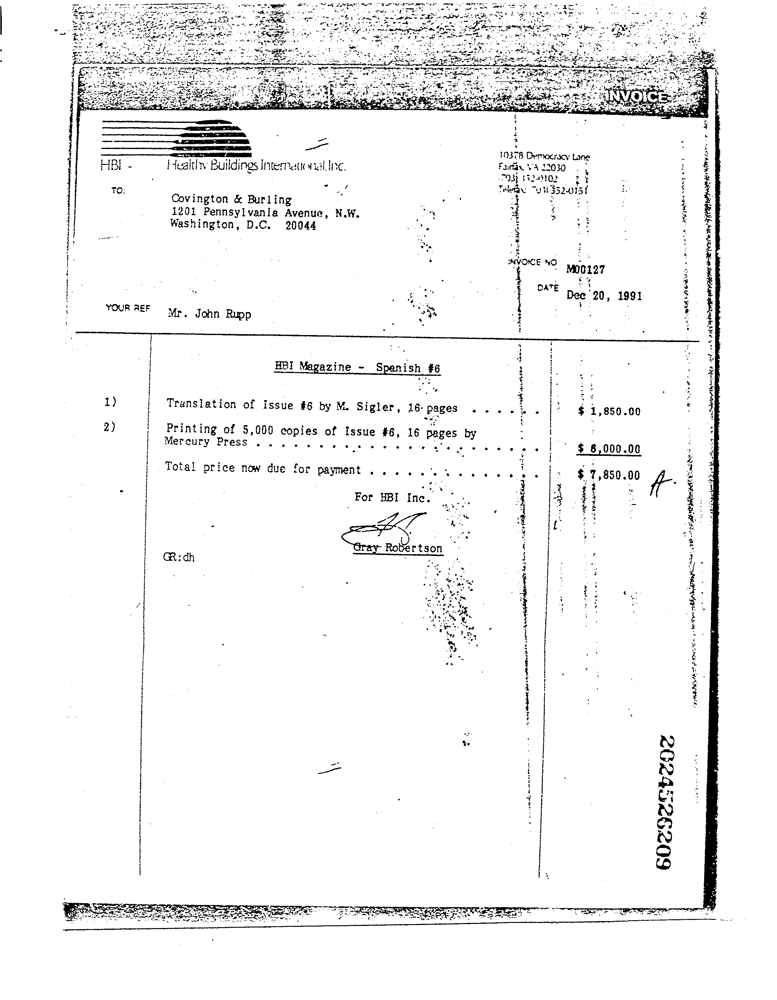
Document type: Invoice